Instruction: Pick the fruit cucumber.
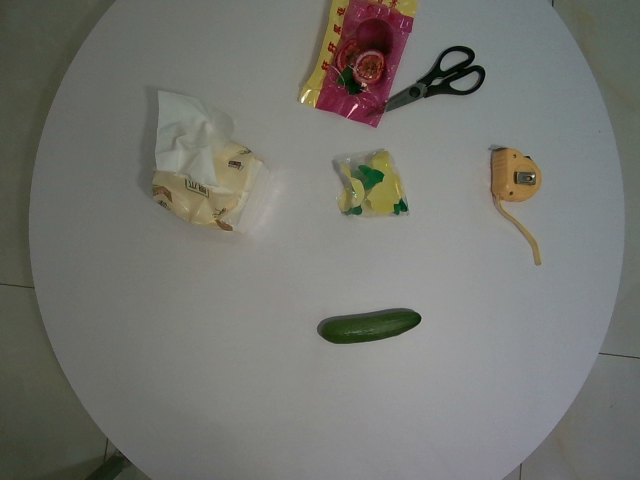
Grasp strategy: vertical